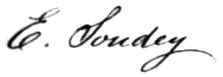
Signature of: édouard soudey